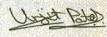
Signature of: urjit patel